Question: Talk about the condition:
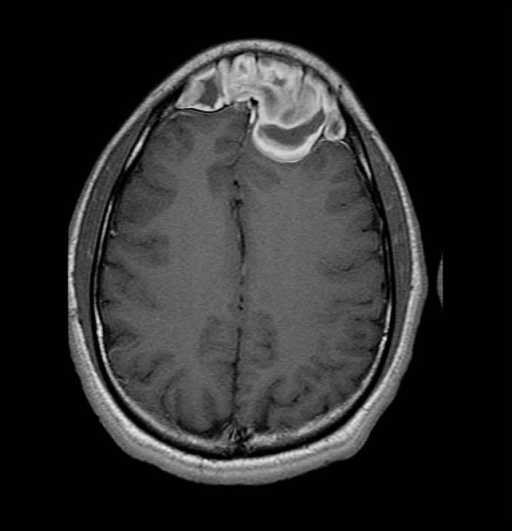
Answer: The disease is discussed as: Lesions/Condition: Nasal sinus aspergillosis

Synonyms: Fungal sinusitis

Associations/Predisposing  Factors: Immunocompromised (invasive fungal sinusitis), Anatomic abnormalities (mycetomas may occur after sinus surgery), Atopic  patients (allergic fungal sinusitis)

Demographics:

   -Mycetoma: Equal in race and gender, may occur at any age
   -Invasive Fungal Sinusitis: Typically immune compromised    adults
   -Allergic fungal sinusitis:  Most common in young adults.  There is a slight male predominance.

Gross Pathology:
  -Mycetoma: Cheesy, semisolid mass
  -Invasive Fungal Sinusitis: Necrotic tissue
  -Allergic Fungal sinusitis: Brownish or green-black thick mucous with "cottage cheese" consistency

Histology:
 -Mycetoma:Fungal hyphae that are tightly packed without allergic mucin.  No tissue invasion.  Calcification can be seen within.
 -Invasive fungal sinusitis: Invasion of mucosa and blood vessels by fungal hyphae. Mucormycosis is the other common organism.
 -Allergic fungal sinusitis: Non-invasive fungi along with eosinophils.  Charcot-Leyden crystals are seen, which are needle-shaped crystalline structures that represent breakdown products of eosinophils.  Other fungi that can also cause: Curvularia, Bipolaris, Fusarium, and Pseudallescheria.

Special  Stains: Gomori methenamine silver

Radiology:

-Invasive Fungal Sinusitis: In patients with invasive fungal sinusitis bone destruction and soft tissue invasion are seen (infiltration of periantral and retroantral fat). On CT bone erosion as well as complete or partial opacification of the affected sinus is seen. CT angiography may reveal vessel involvement (dissection, narrowing, occlusion). Variable signal is seen on T1 and T2.  On post contrast imaging enhancement of the involved tissues is seen.

-Allergic Fungal Sinusitis: On CT, allergic fungal sinusitis typically shows high density material within the sinuses.  On MRI there is low T1 and T2 weighted signal in the sinuses. The peripheral inflamed mucosa will enhance on post contrast imaging.

-Mycetoma: In patients who are otherwise healthy, occasionally a mycetoma may develop. This sometimes occurs afer the chang in the local sinus microenvironment, as can be seen after sinus surgery or radiation therapy. This involves one sinonasal cavity, and on CT is seen as a focal mass within the sinus lumen.  It typically has areas of high density and may have calcification.  The adjacent bone is thick and sclerotic as a result of chronic inflammation. After the administration of contrast, the inflamed mucosa at the periphery of the sinus may enhance.  On MRI, a low signal mass on both T1 and T2 is seen within the sinus.  Occasionally, on T2 the signal may be so low as to be mistaken for air.

Prognosis  and  Treatment:
-Mycetoma: Surgical excision curative
-Invasive Fungal Sinusitis: Radical debridment, IV amphotericin B, with use of itraconazole as long-term suppressive treatment.  Acute fungal sinusitis is life-threatening and can be lethal within a matter of hours.
-Allergic Fungal Sinusitis: May be treated with topical and systemic antifungal agents along with topical steroids and saline irrigation.  Also, may undergo surgical debridement.
---------------------------------------------------------
eMedicine Topic - http://www.emedicine.com/ent/topic510.htm